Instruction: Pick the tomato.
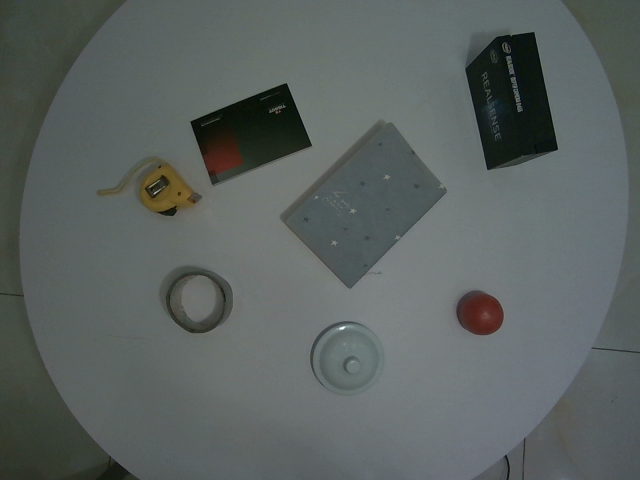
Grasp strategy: vertical